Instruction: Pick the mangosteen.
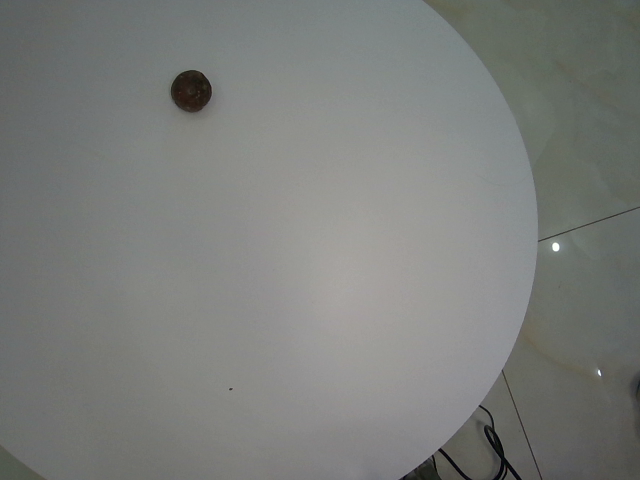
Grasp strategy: vertical